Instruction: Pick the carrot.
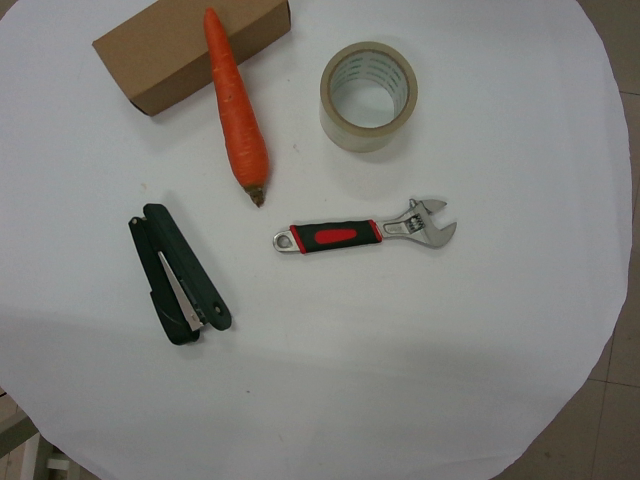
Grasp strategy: vertical